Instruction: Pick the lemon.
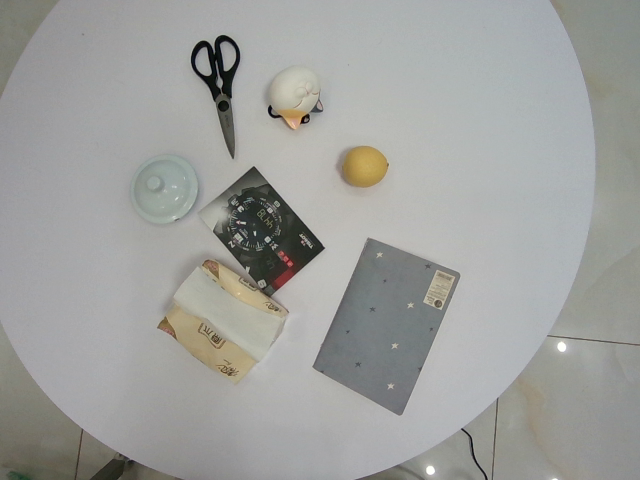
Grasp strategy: vertical